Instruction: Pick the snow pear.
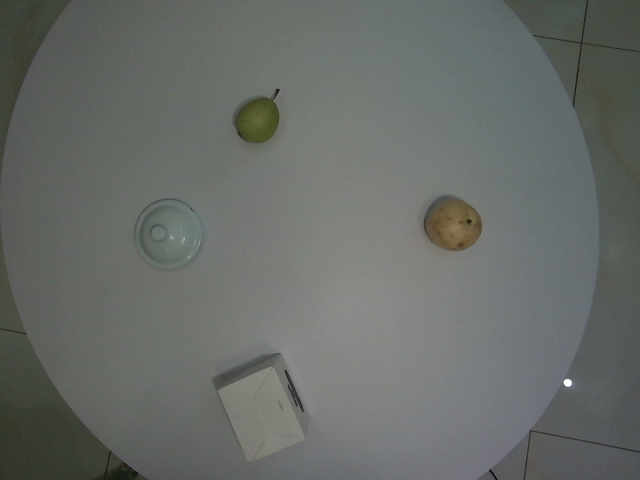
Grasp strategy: vertical